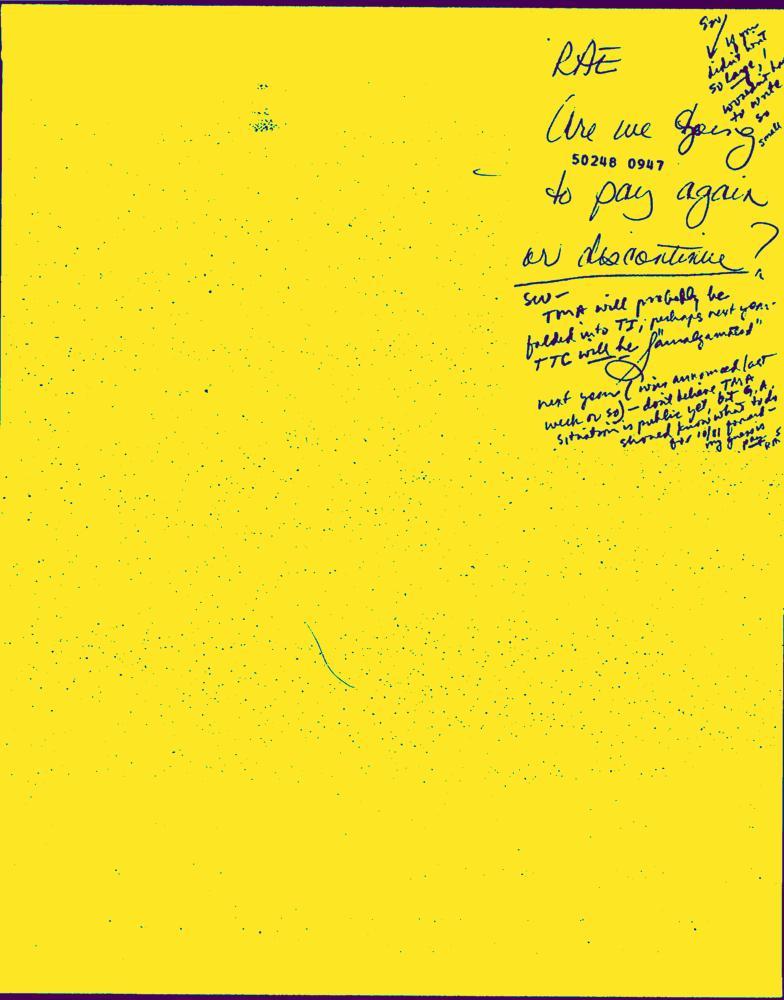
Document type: Hand-Written